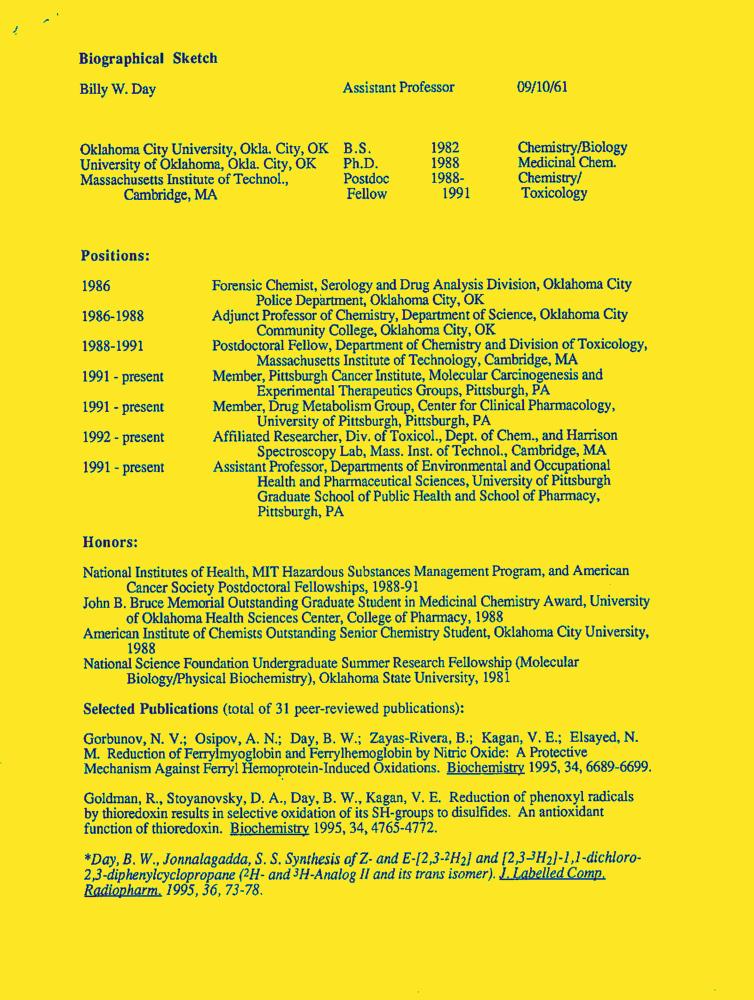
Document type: Resume-Doc